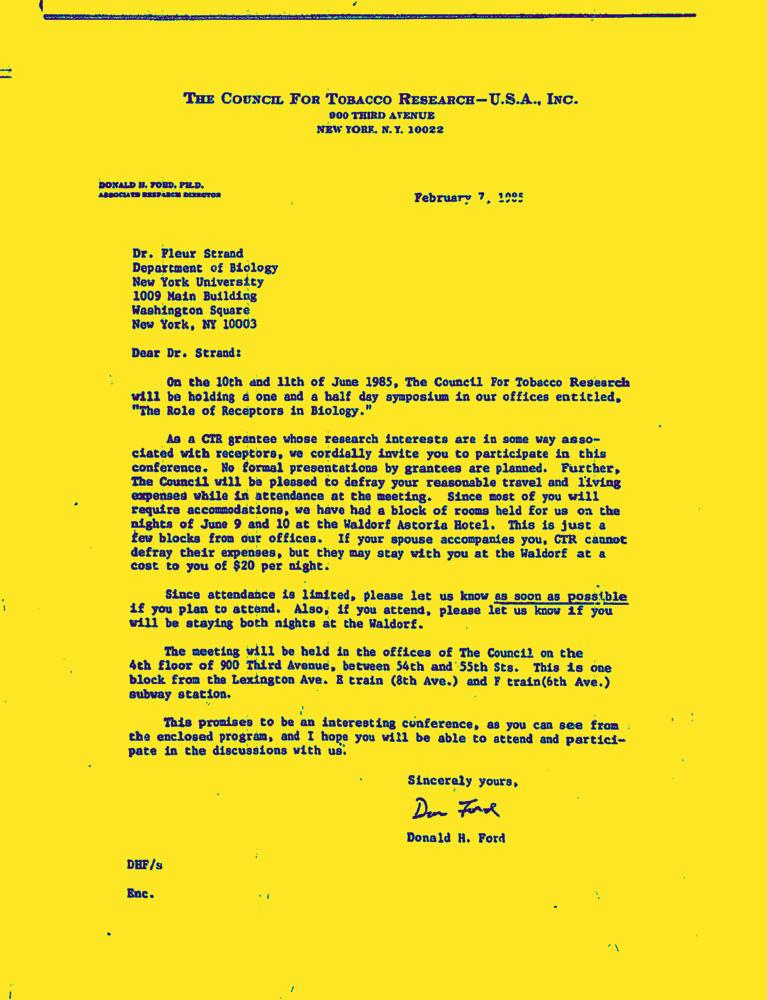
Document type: Letter-Doc